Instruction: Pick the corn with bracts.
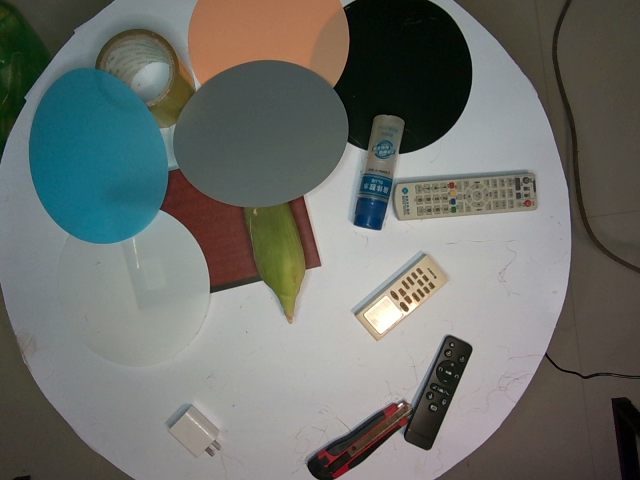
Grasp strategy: vertical